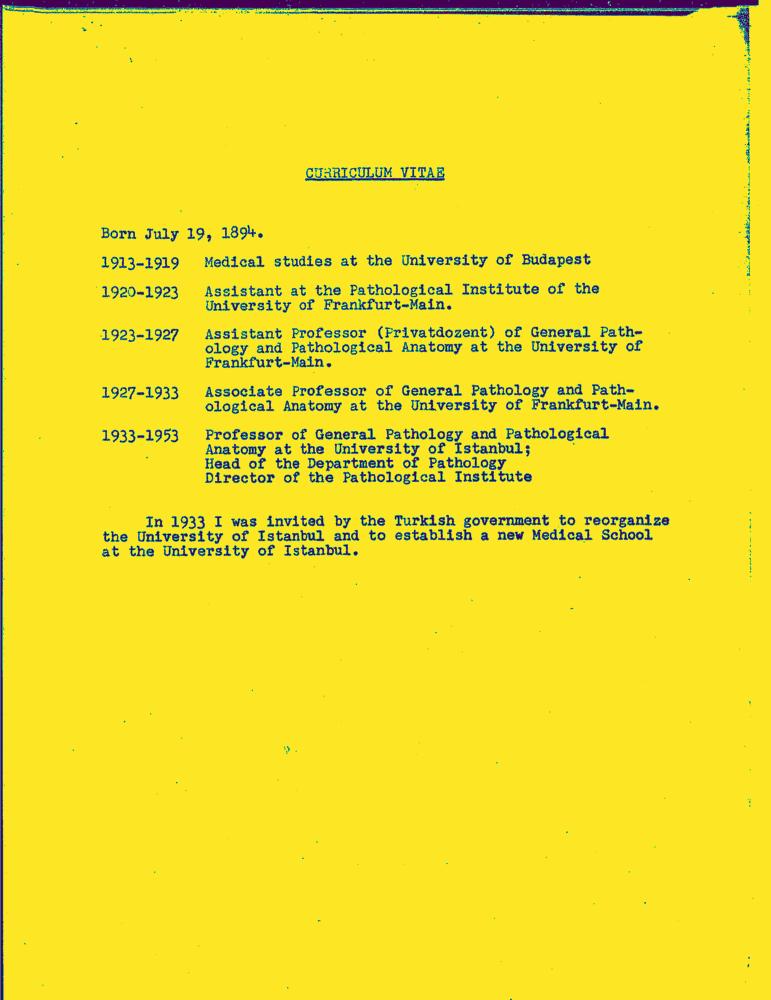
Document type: Resume-Doc